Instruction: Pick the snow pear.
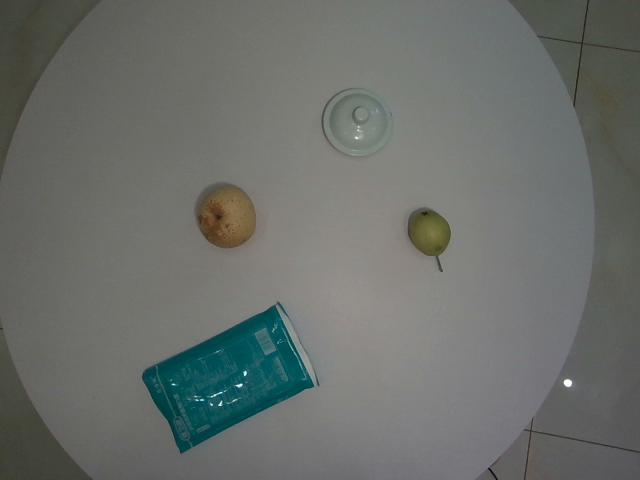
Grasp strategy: vertical